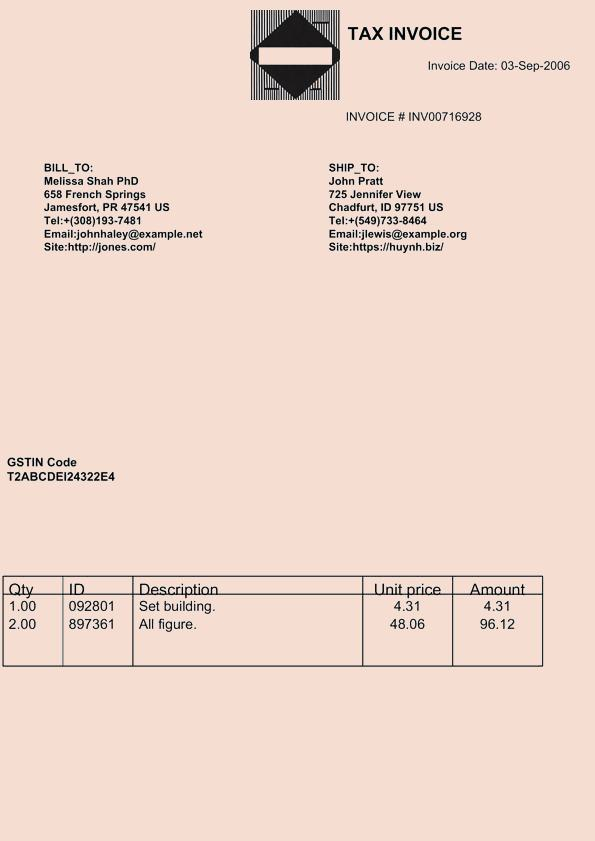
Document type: Invoice